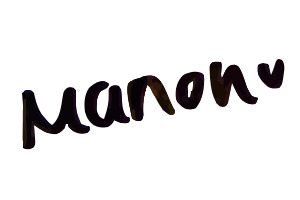
Signature of: manon